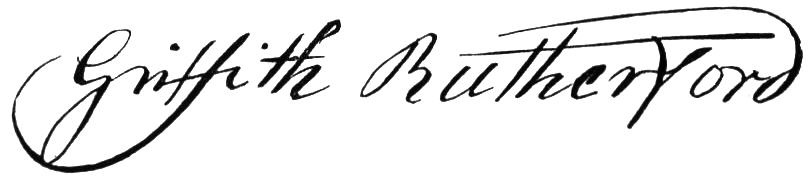
Signature of: griffith rutherford